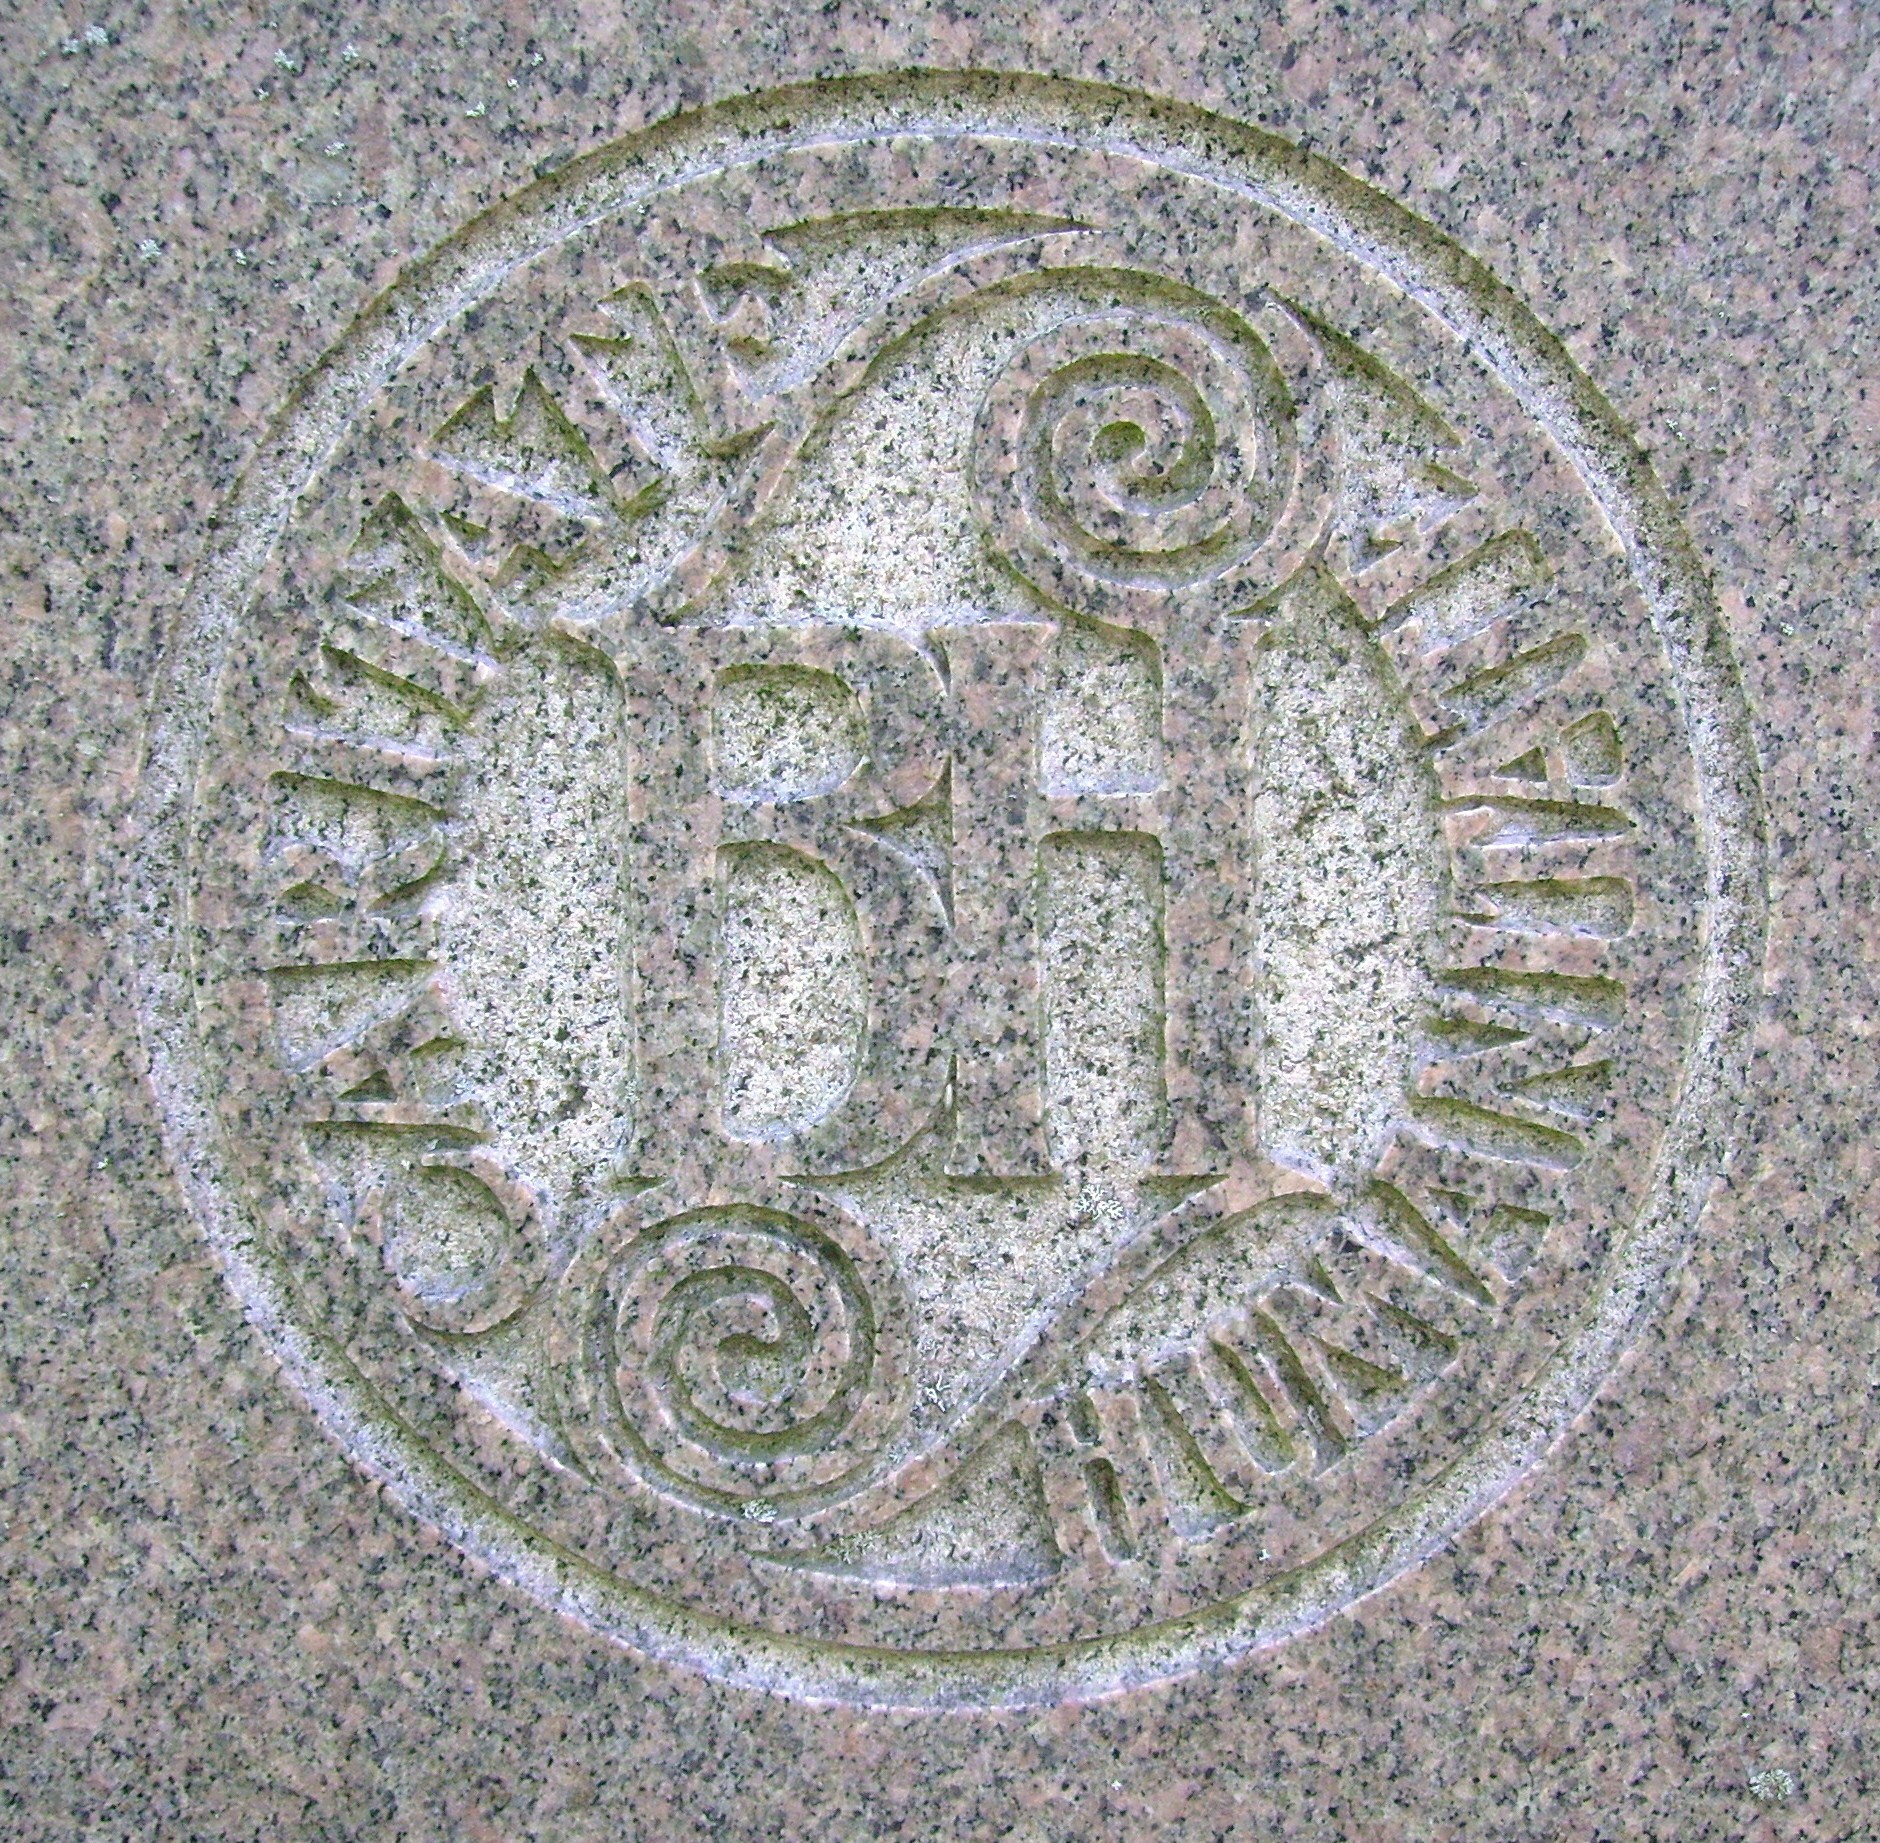
Signature of: berndt hasselrot